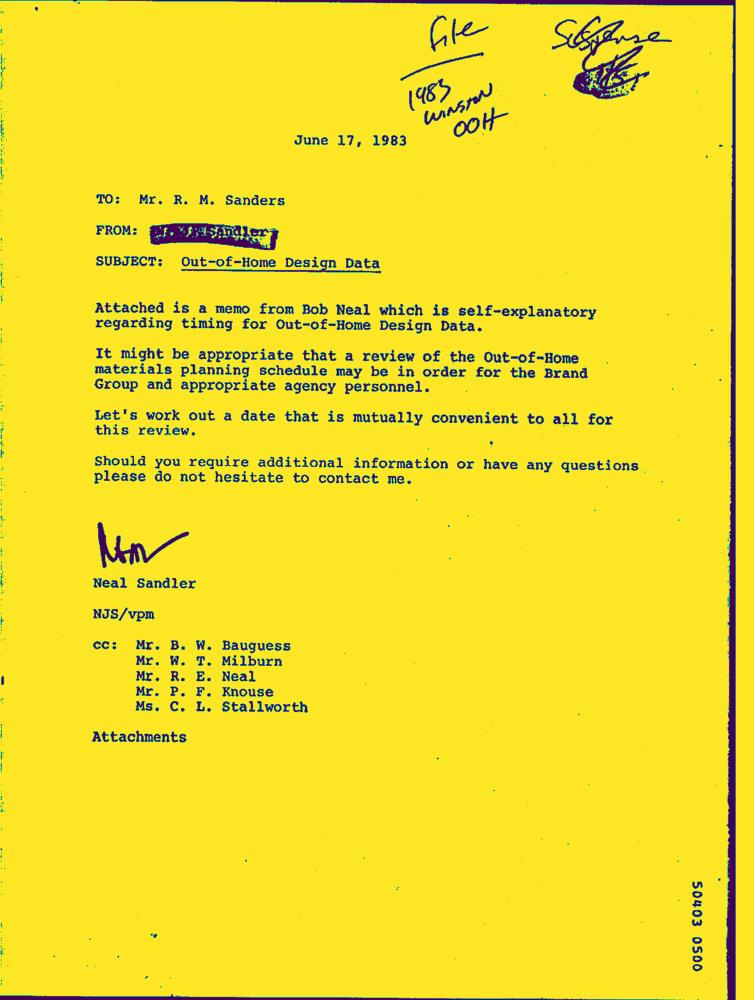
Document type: Letter-Doc